Question: What is the filing due date as per the document?
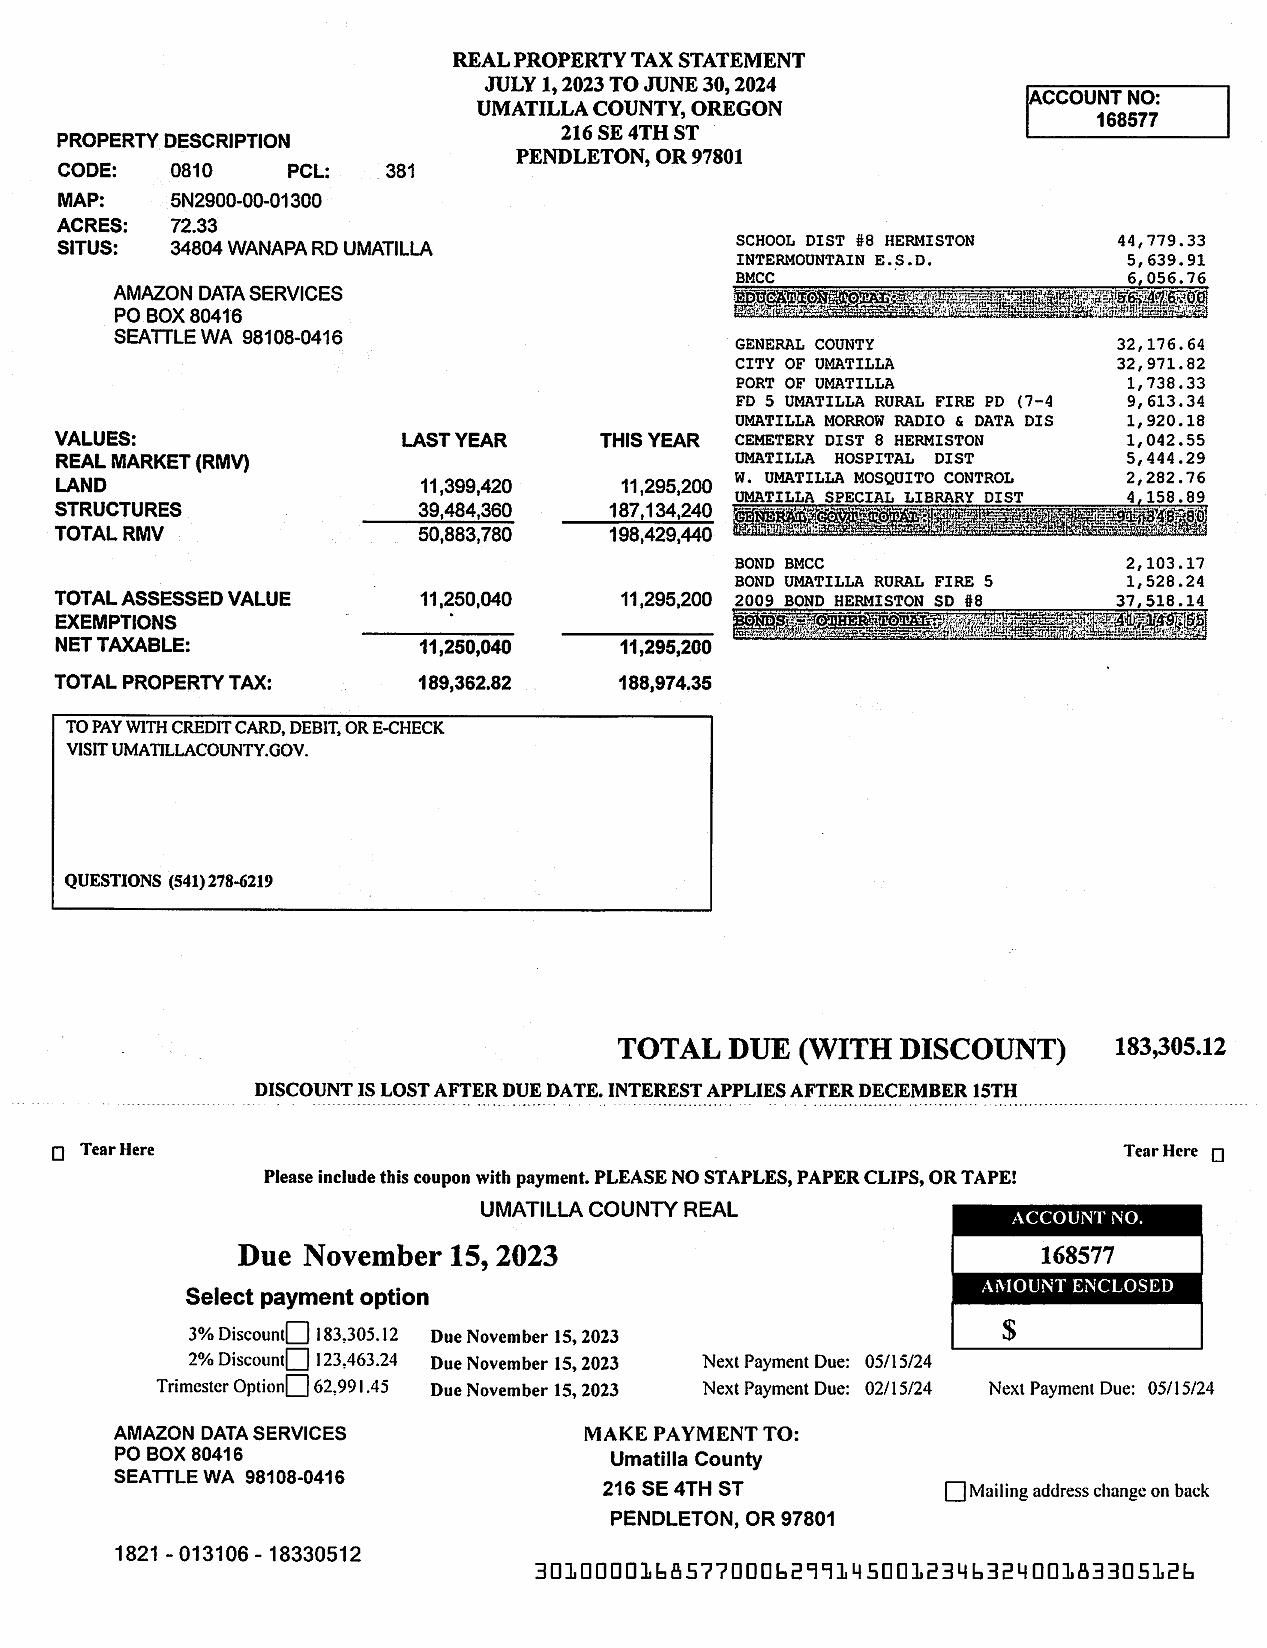
Answer: "15-Nov-23"